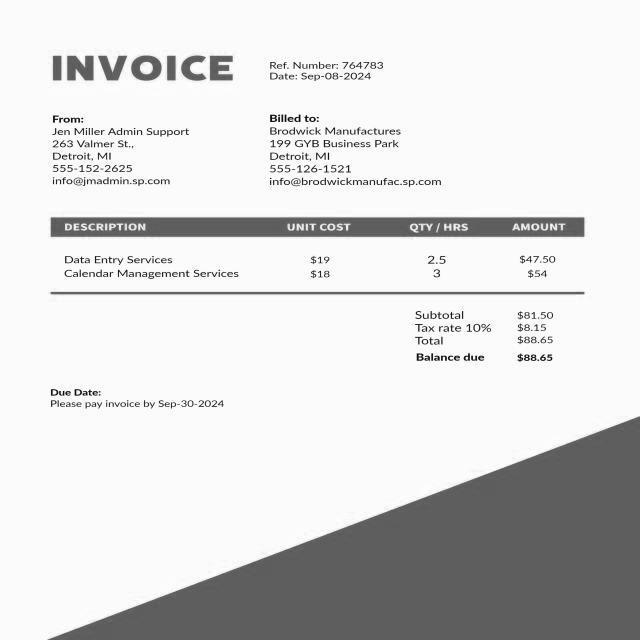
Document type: Invoice